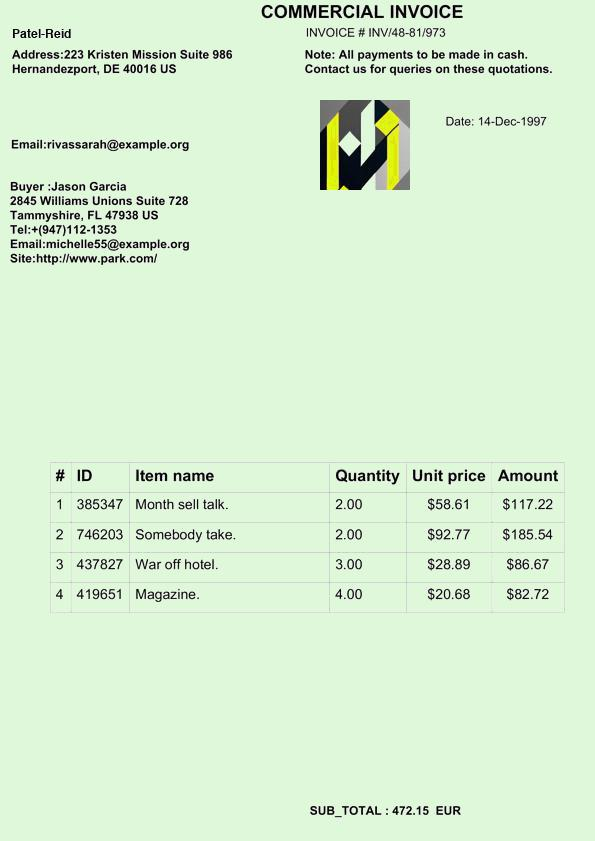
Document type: Invoice